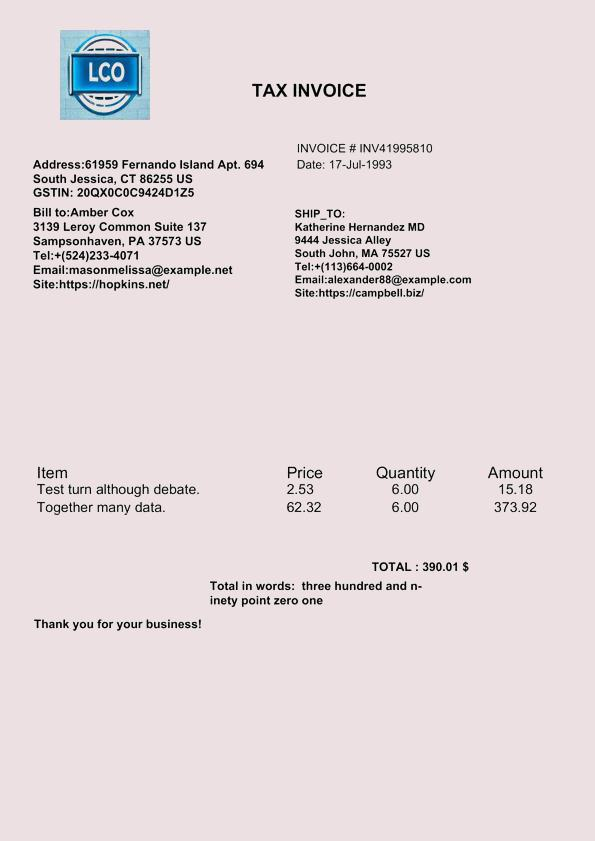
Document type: Invoice